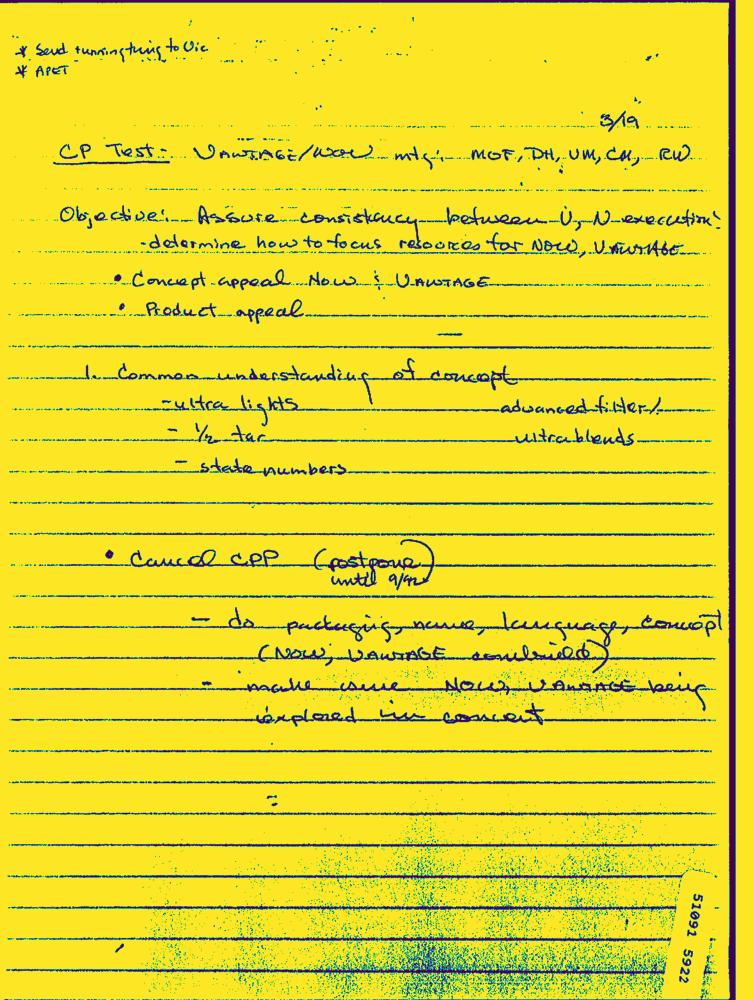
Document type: Hand-Written